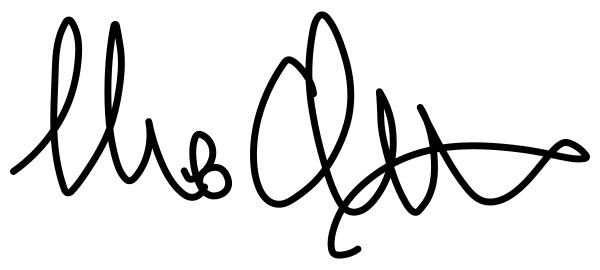
Signature of: massimo ceccherini